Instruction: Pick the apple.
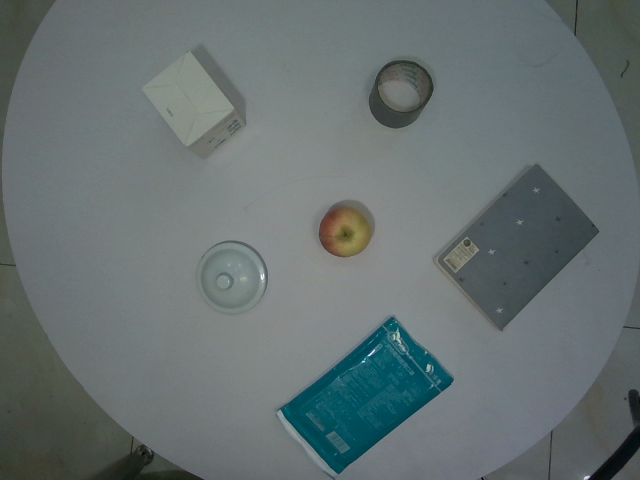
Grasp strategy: vertical